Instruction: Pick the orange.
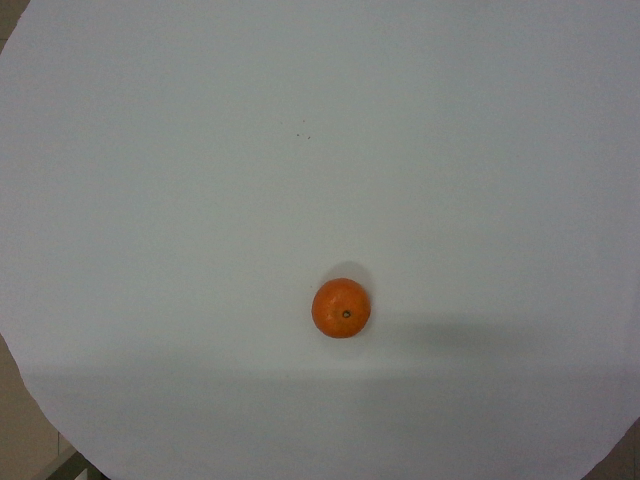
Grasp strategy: vertical